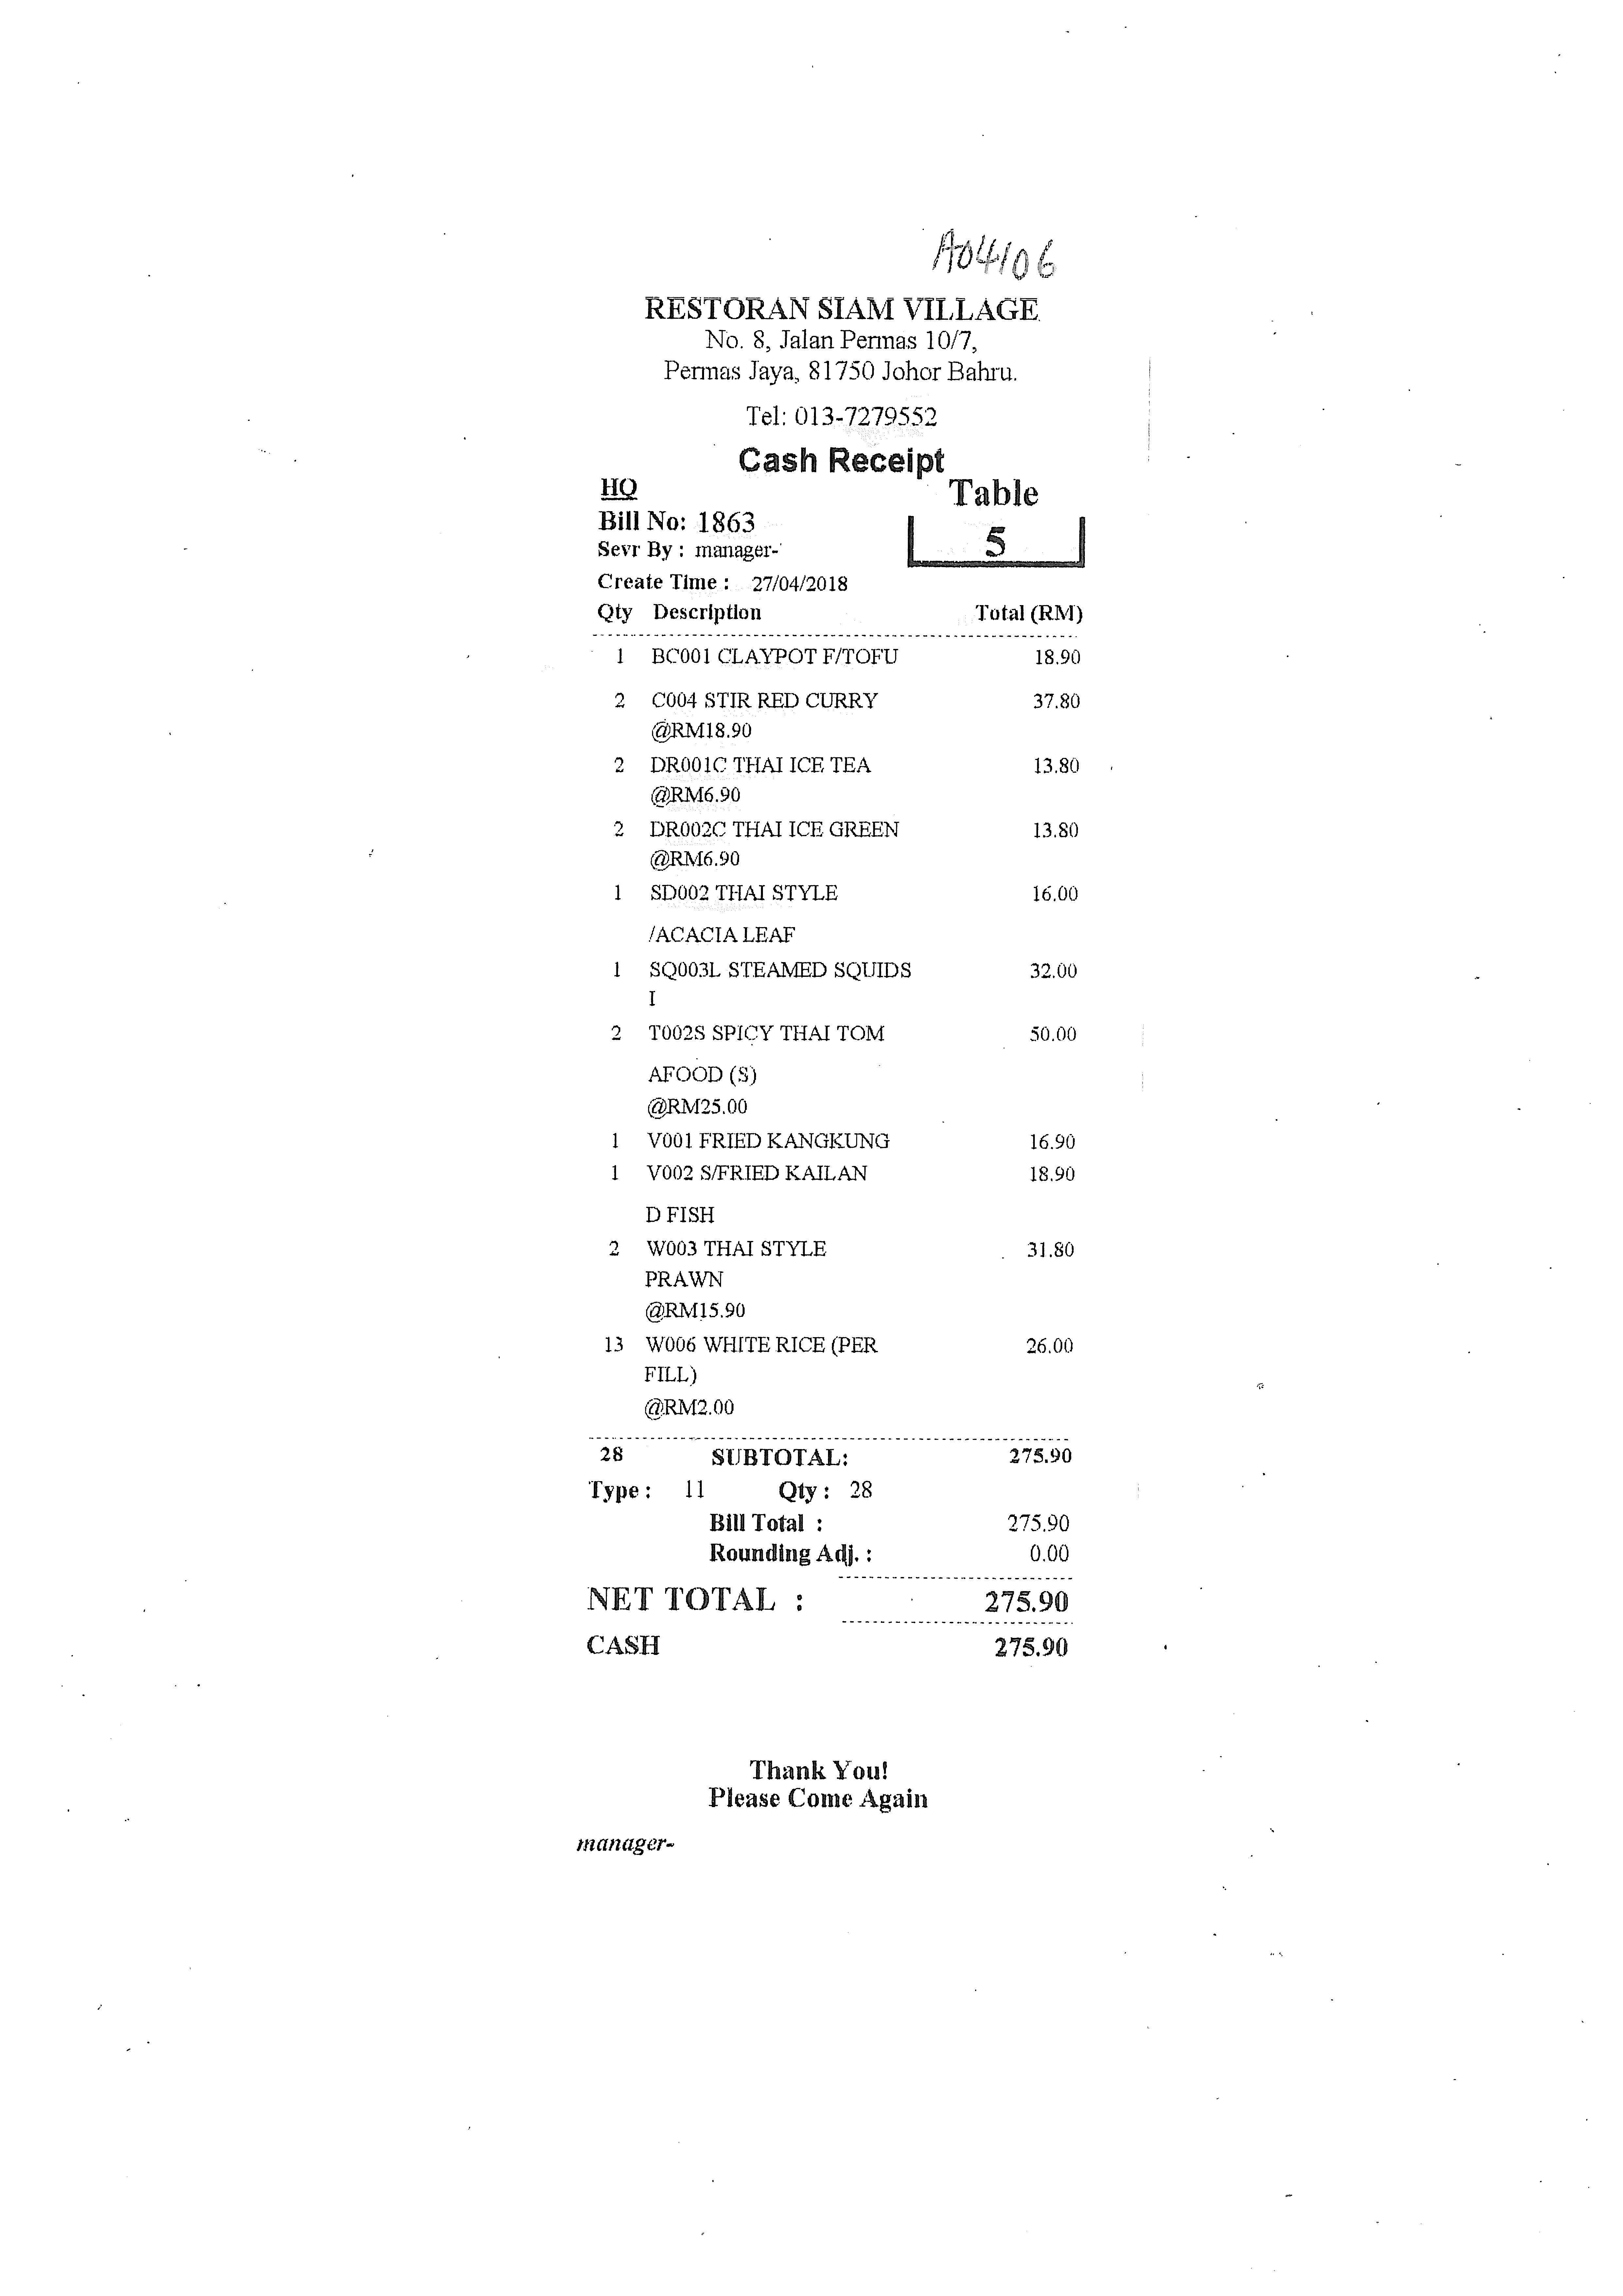
RESTORAN SIAM VILLAGE
NO. 8, JALAN PERMAS 10/7,
PERMAS JAYA,81750 JOHOR BAHRU.
TEL: 013-7279552
CASH RECEIPT
HQ
TABLE
BILL NO: 1863
5
SEVR BY : MANAGER-
CREATE TIME : 27/04/2018
QTY
TOTAL(RM)
1
BC001 CLAYPOT F/TOFU
18.90
2
C004 STIR RED CURRY
37.80
@RM18.90
2
DR001C THAI ICE TEA
13.80
@RM6.90
2
DR002C THAI ICE GREEN
13.80
@RM6.90
1
SD002 THAI STYLE
16.00
/ACACIA LEAF
1
SQ003L STEAMED SQUIDS
32.00
I
2
T002S SPICY THAI TOM
50.00
AFOOD (S)
@RM25.00
1
V001 FRIED KANGKUNG
16.90
1
V002 S/FRIED KAILAN
18.90
D FISH
2
W003 THAI STYLE
31.80
PRAWN
@RM15.90
13
W006 WHITE RICE (PER
26.00
FILL)
@RM2.00
28
SUBTOTAL:
275.90
TYPE :
11
QTY: 28
BILL TOTAL :
275.90
ROUNDING ADJ.:
0.00
NET TOTAL :
275.90
CASH
275.90
THANK YOU!
PLEASE COME AGAIN
MANAGER-
DESCRIPTION